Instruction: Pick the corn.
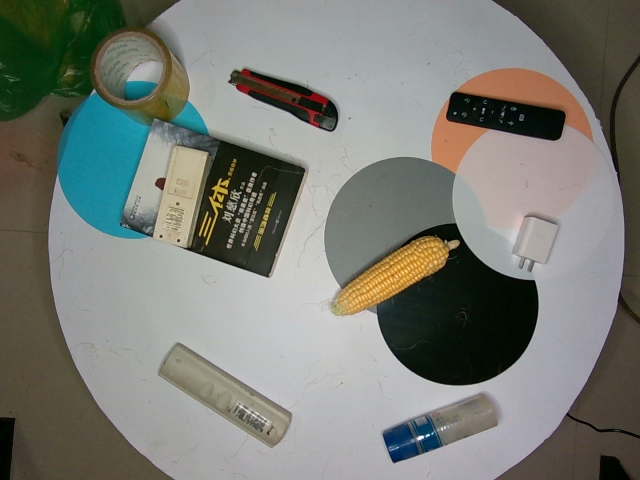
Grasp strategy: vertical